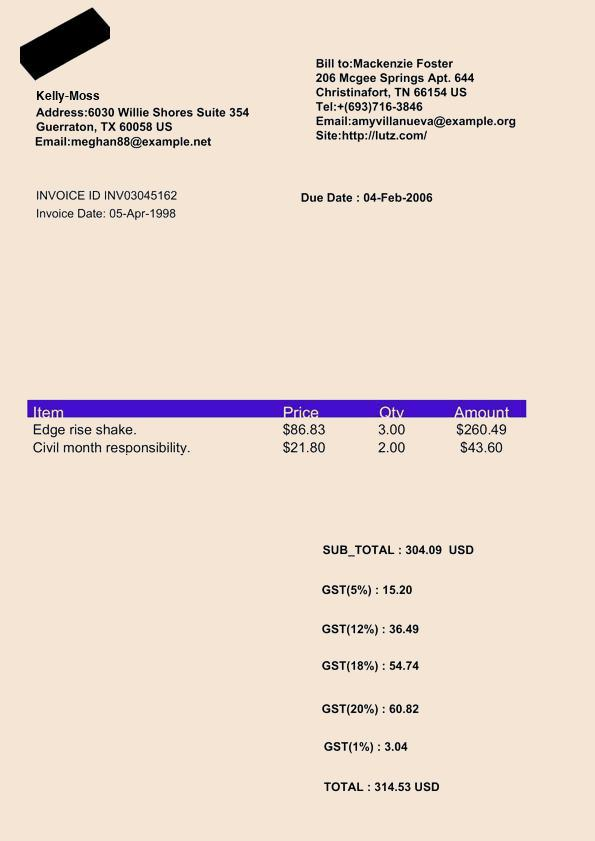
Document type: Invoice